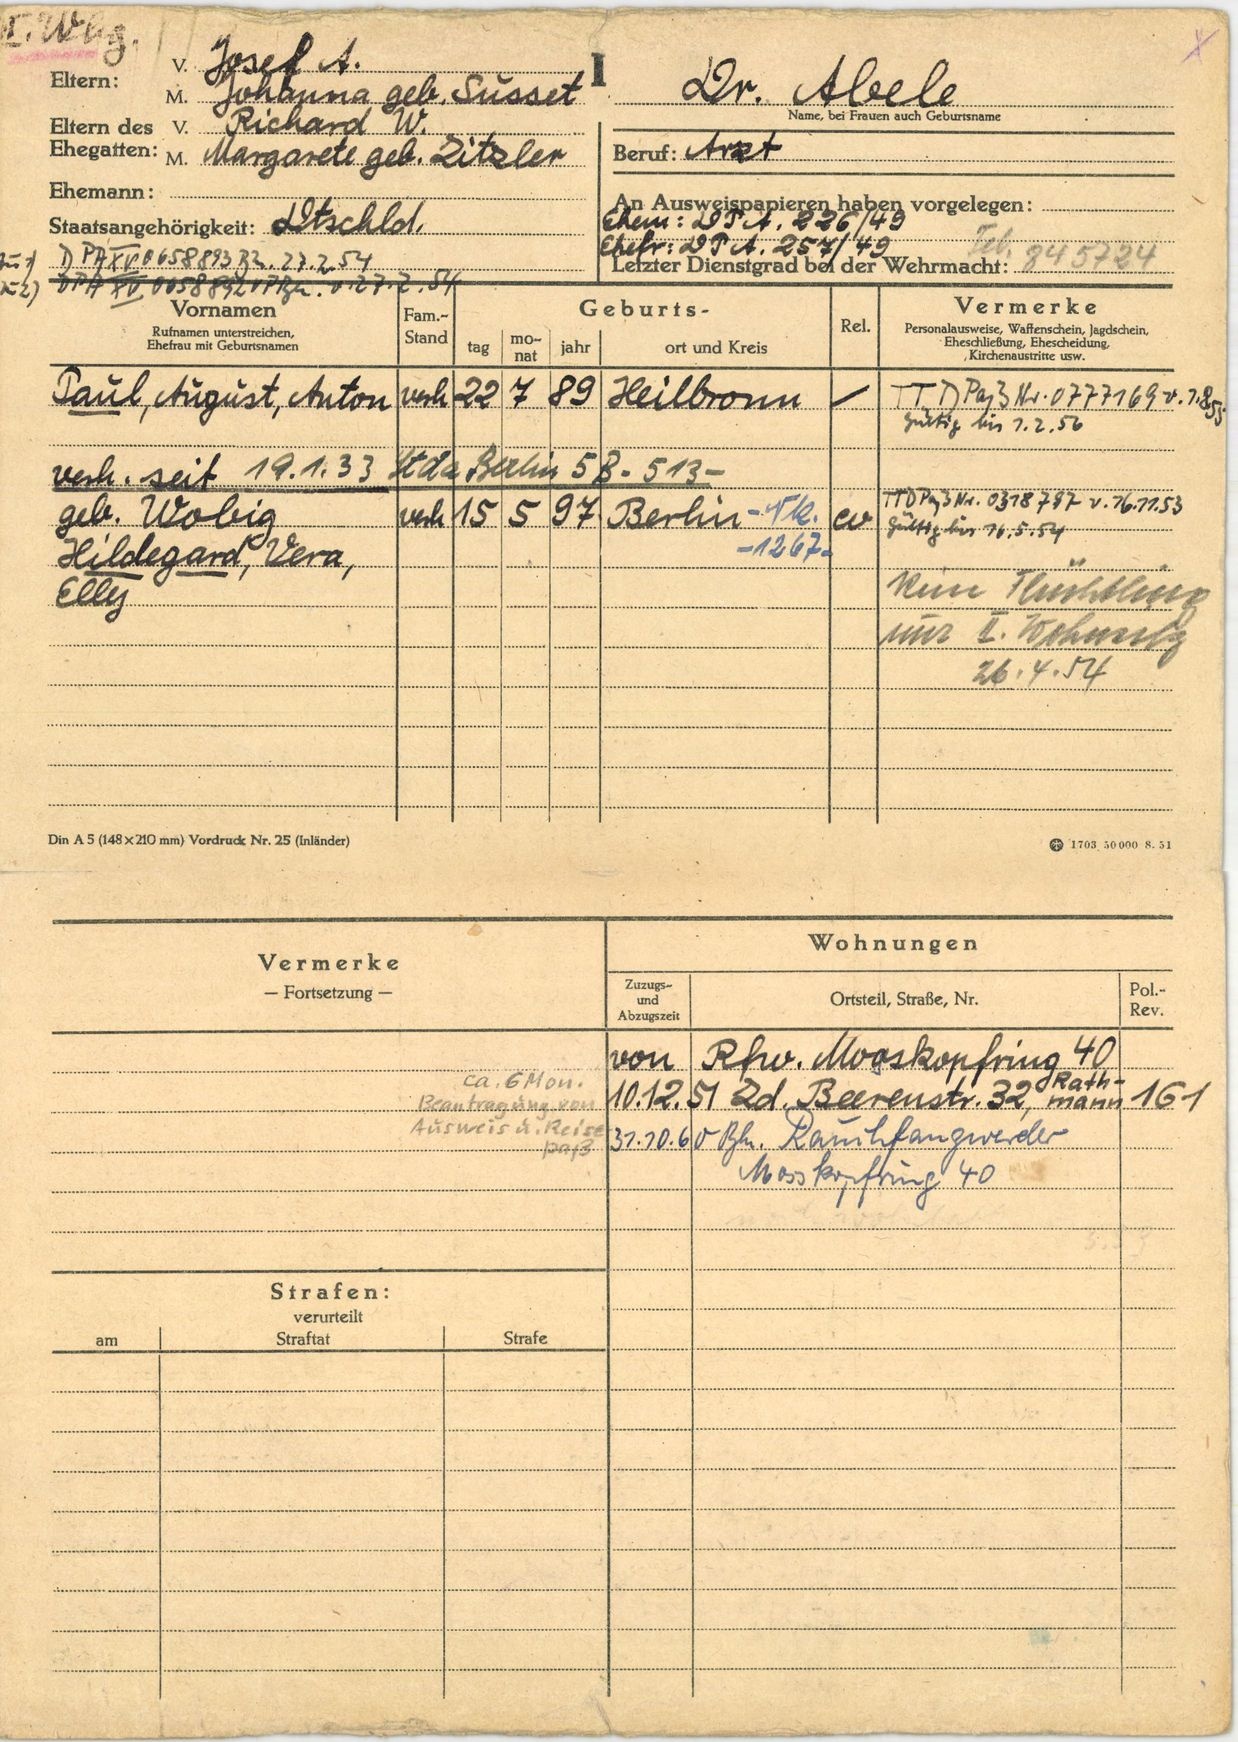
Dr. Abele